Patient: Female, age 82
An 82-year-old woman was transferred to our hospital because of dyspnea and massive hemoptysis. The patient had a history of bronchial asthma that was well-controlled with bronchodilator medications. She had no history of tuberculosis, nontuberculous mycobacterial infection, or smoking.
The physical examination revealed diffuse bilateral crackles. She suffered from severe hypoxemia (pH 7.362, PCO2 35.1 mmHg, PO2 61.0 mmHg, HCO3- 20.1 mmHg, BE -5.5 mmHg, SpO2 90.5%, under 10 L O2/min, reservoir mask). After the tracheal intubation, 100 mL of bright-red blood was aspirated. A chest radiograph showed bilateral infiltrates (Fig. 1). A chest CT further demonstrated multiple consolidations and ground glass opacity and focal bronchiectasis in right segment 4 (S4) (Fig. 2). There were no space-occupying lesions. Four days after admission, her respiratory condition was improved. Since there was no active hemorrhaging from the tracheal tube, she was then extubated. After that, only a small amount of bloody sputum was coughed up.
To determine the origin of bleeding, she underwent contrast-enhanced CT, which showed bronchiectasis in right S4 and regression of the infiltration. CTA revealed an abnormal vascular anastomosis between the right inferior phrenic artery and right pulmonary artery beside the focal bronchiectasis at the right middle lobe (Fig. 3), which led us to suspect it as the possible source of the massive hemoptysis. We therefore performed embolization by superselecting the right inferior phrenic artery with a 2.2-Fr. microcatheter (Fig. 4). An angiogram of the right bronchial artery showed no obvious active bleeding. Three weeks after the embolization, she was successfully discharged and has been free from recurrent hemoptysis for three years.
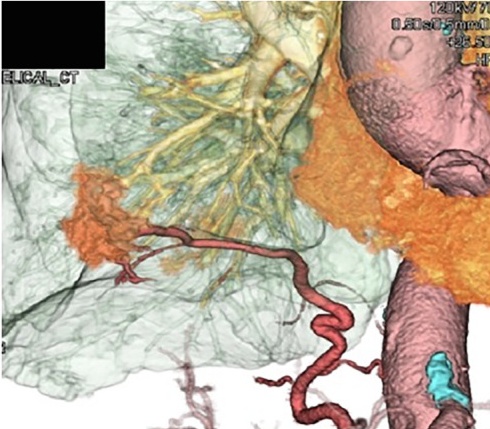
Image caption: C: Three-dimensional CT depicting the right inferior phrenic artery-to-right pulmonary artery fistula.